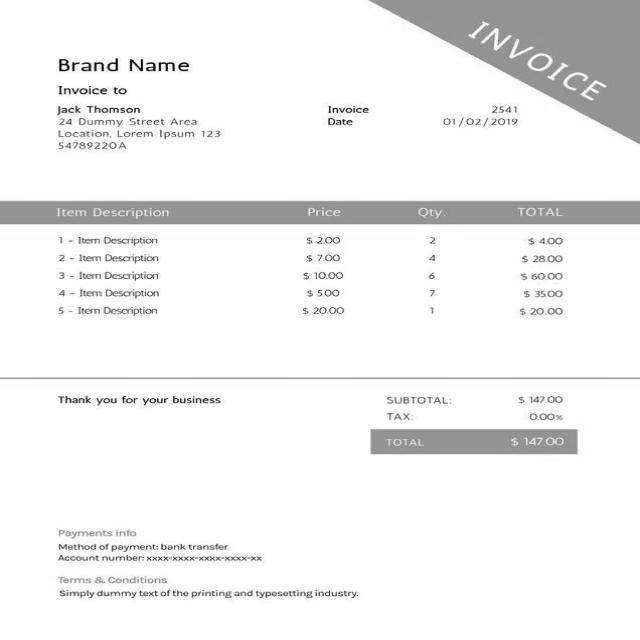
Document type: Invoice